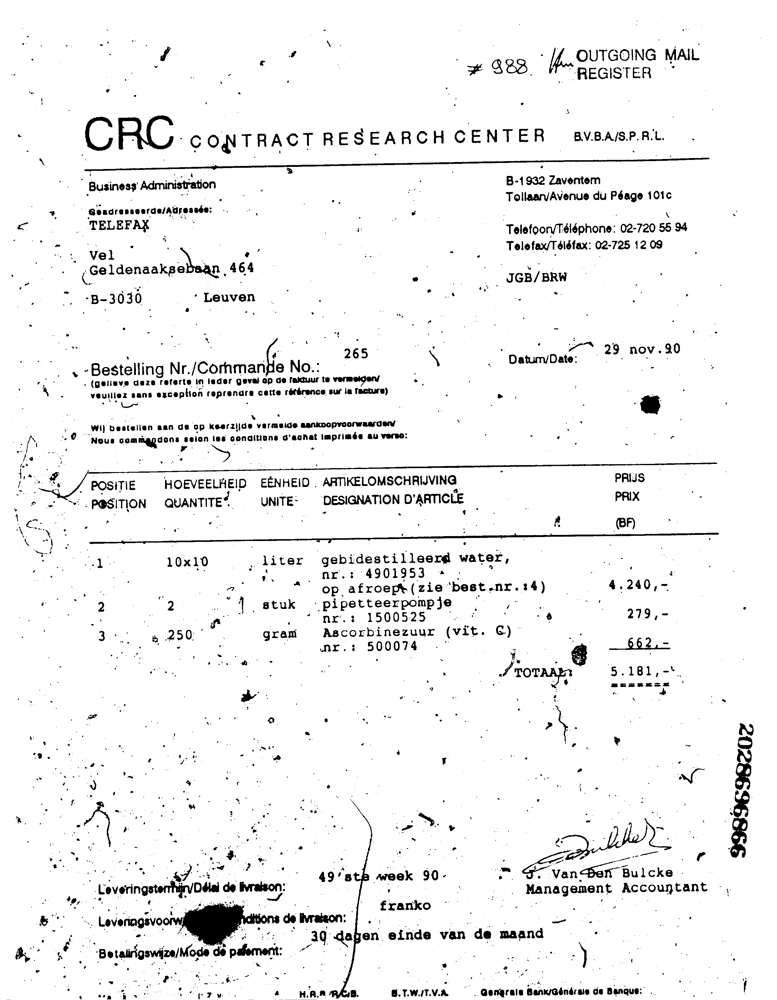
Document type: Invoice